Question: What jurisdiction, city, or county is the document associated with?
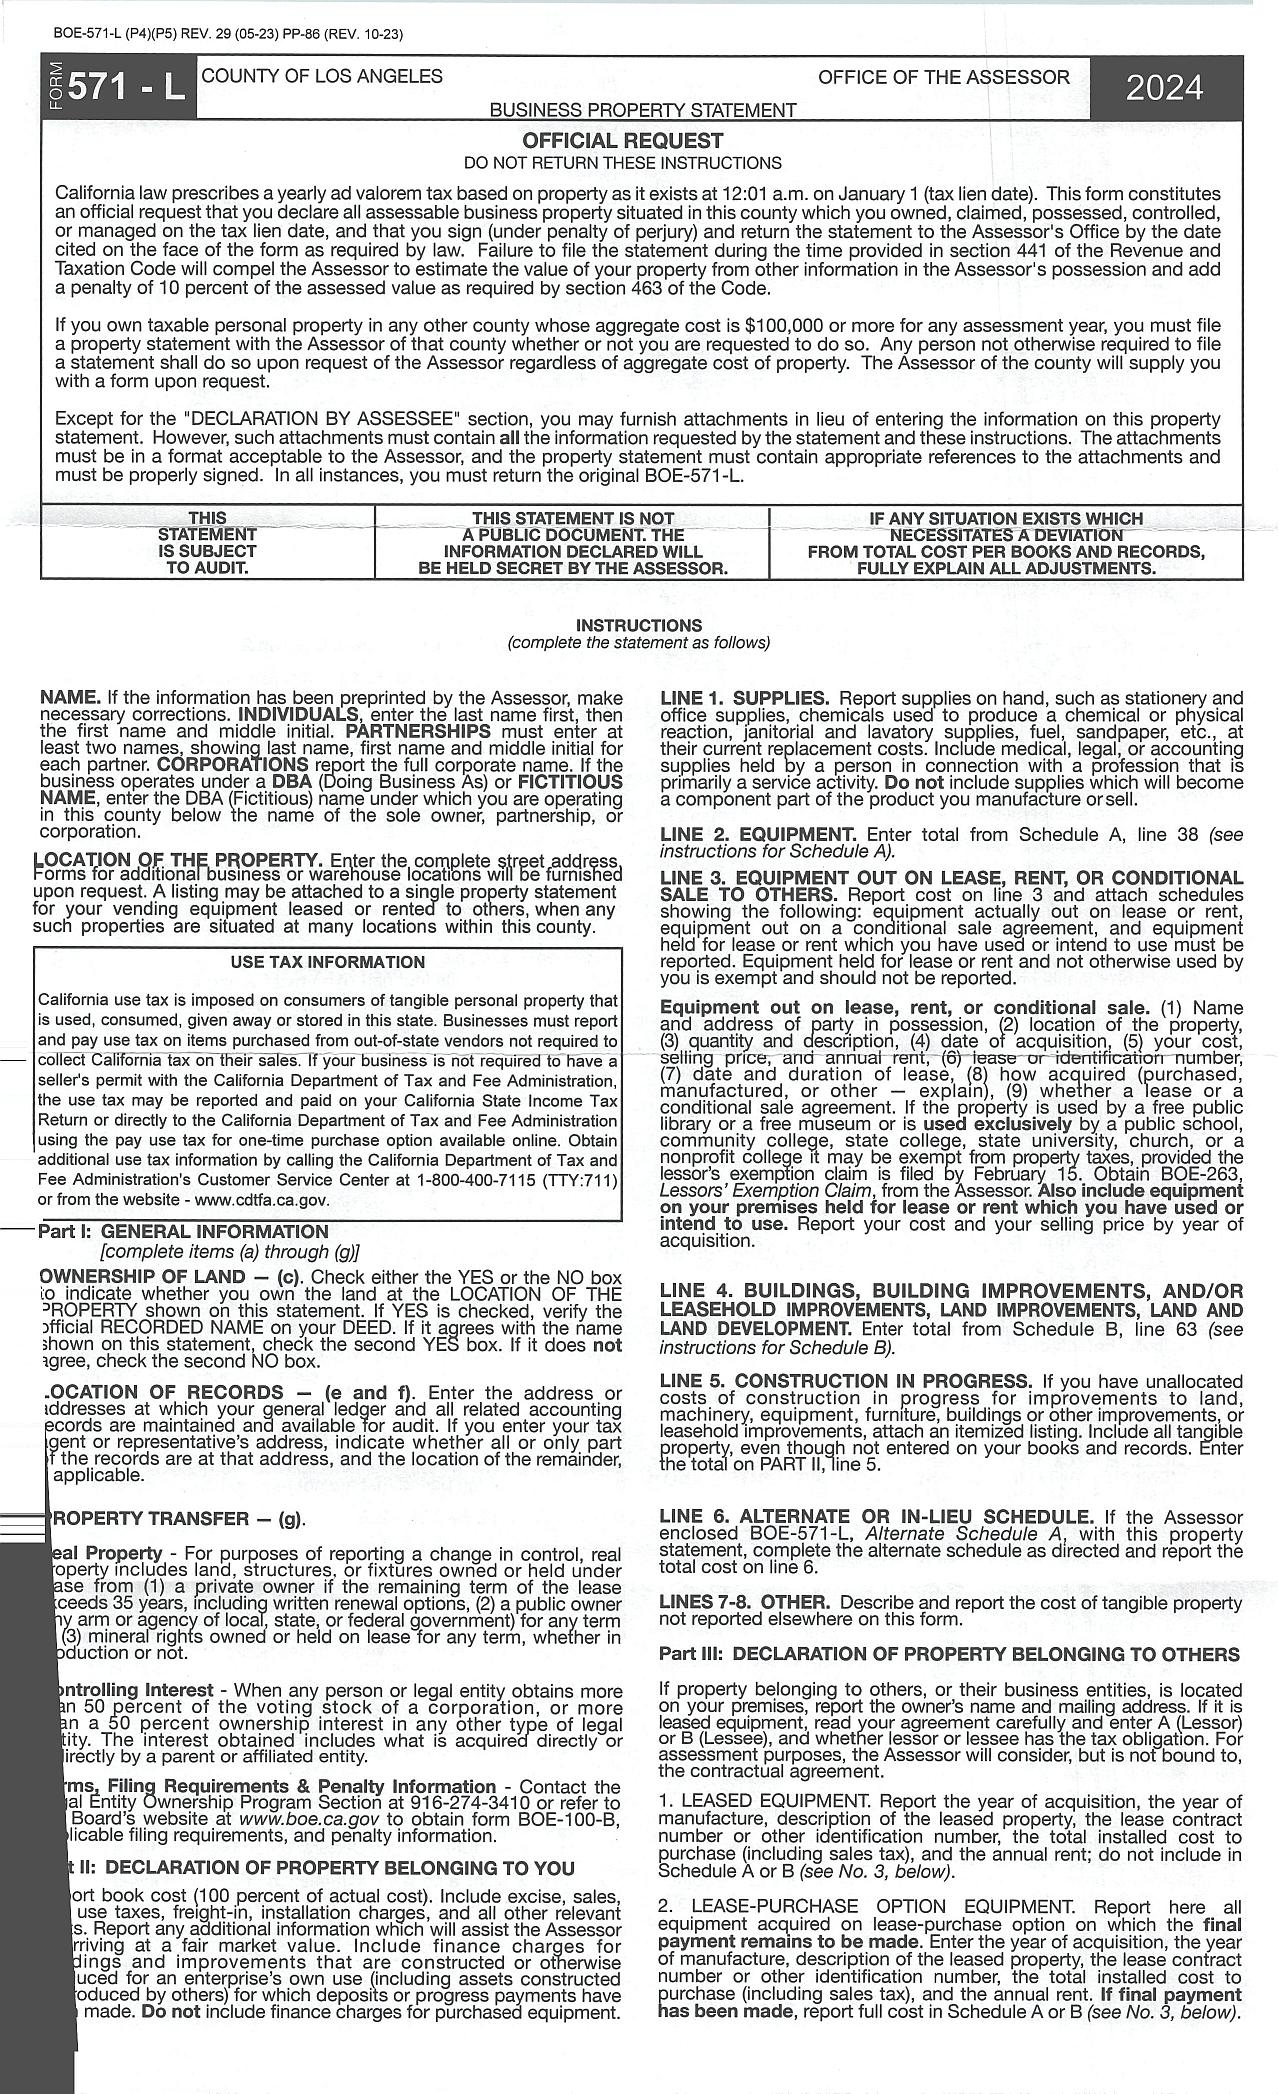
Answer: "County of Los Angeles"